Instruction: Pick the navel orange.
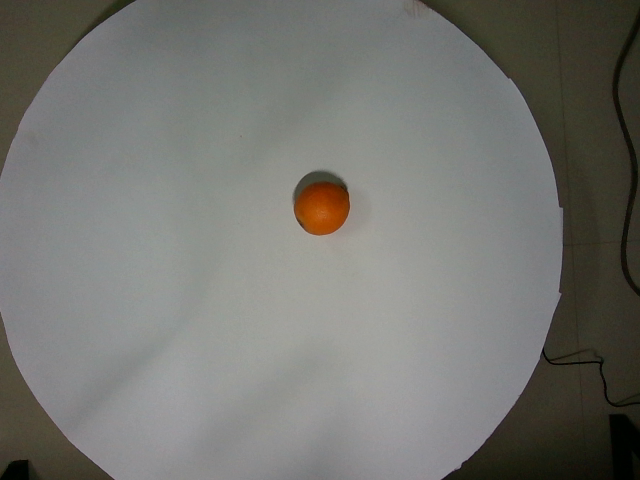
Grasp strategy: vertical